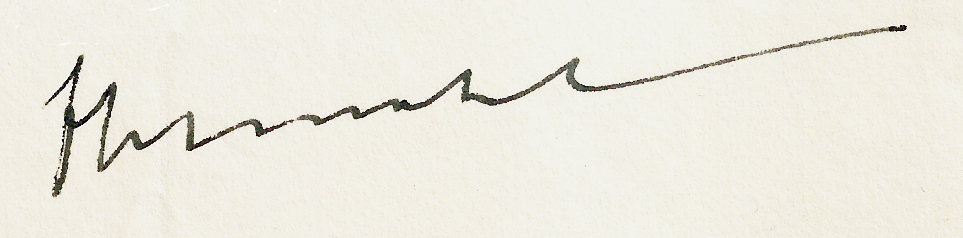
Signature of: franz schnabel